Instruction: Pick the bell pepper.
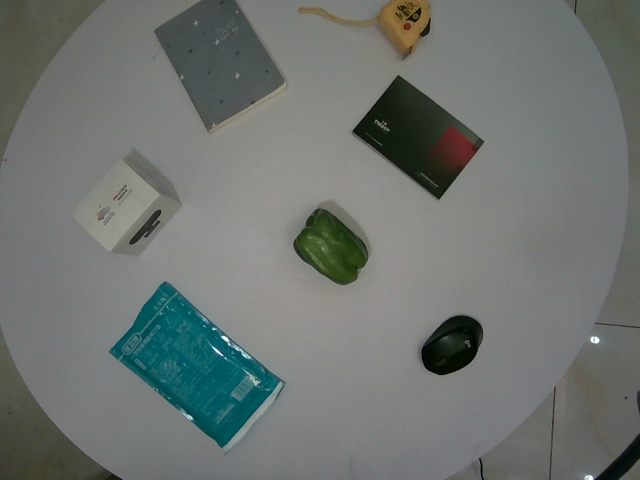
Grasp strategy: vertical